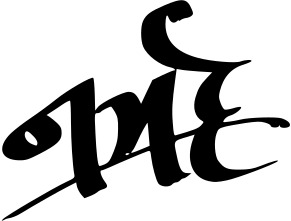
Signature of: narmadashankar dave